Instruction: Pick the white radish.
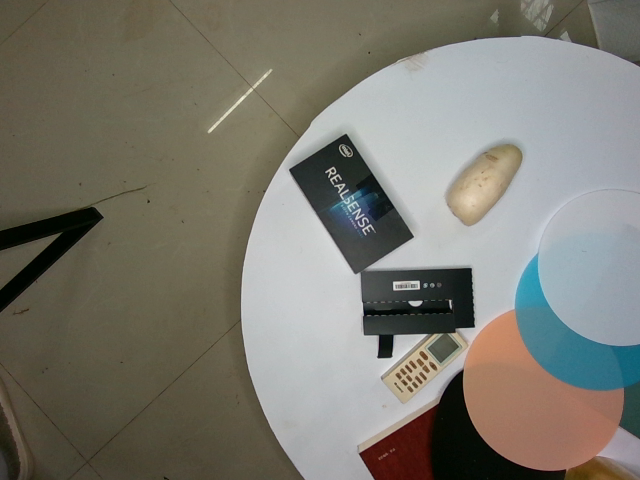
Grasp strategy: vertical